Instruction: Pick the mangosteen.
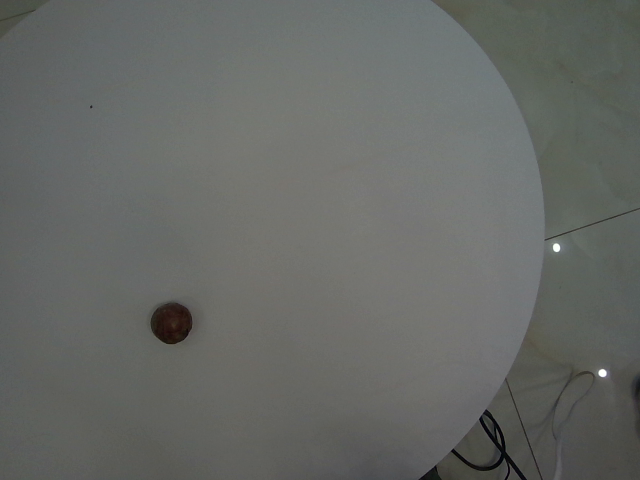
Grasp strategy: vertical